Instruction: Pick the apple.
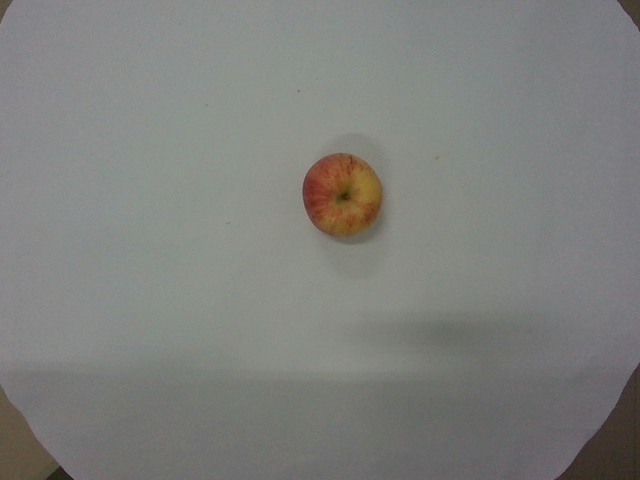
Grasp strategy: vertical